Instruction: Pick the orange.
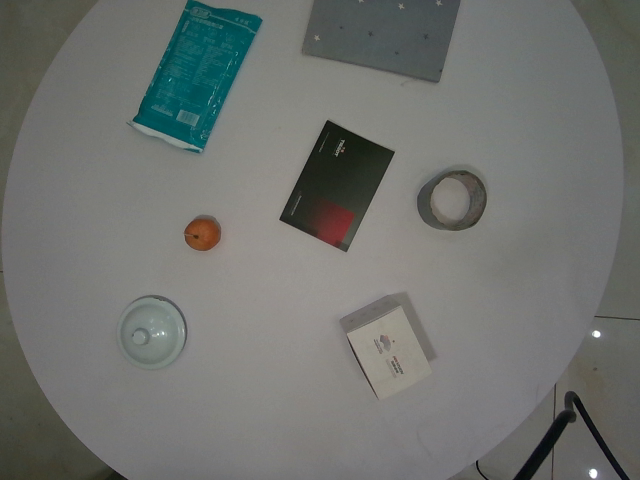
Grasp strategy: vertical